Question: What do the imaging results show?
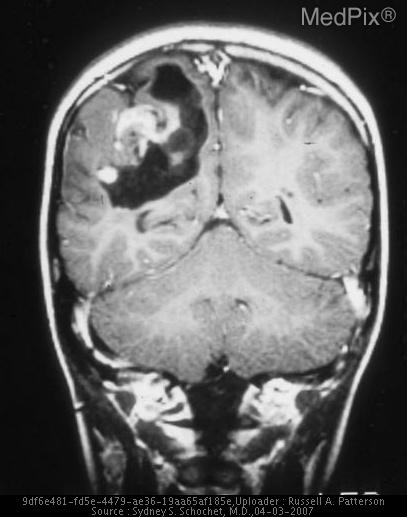
Answer: The imaging shows Ganglioglioma Ganglioglioma.